Question: What type of tax is indicated in the document, personal property or real estate?
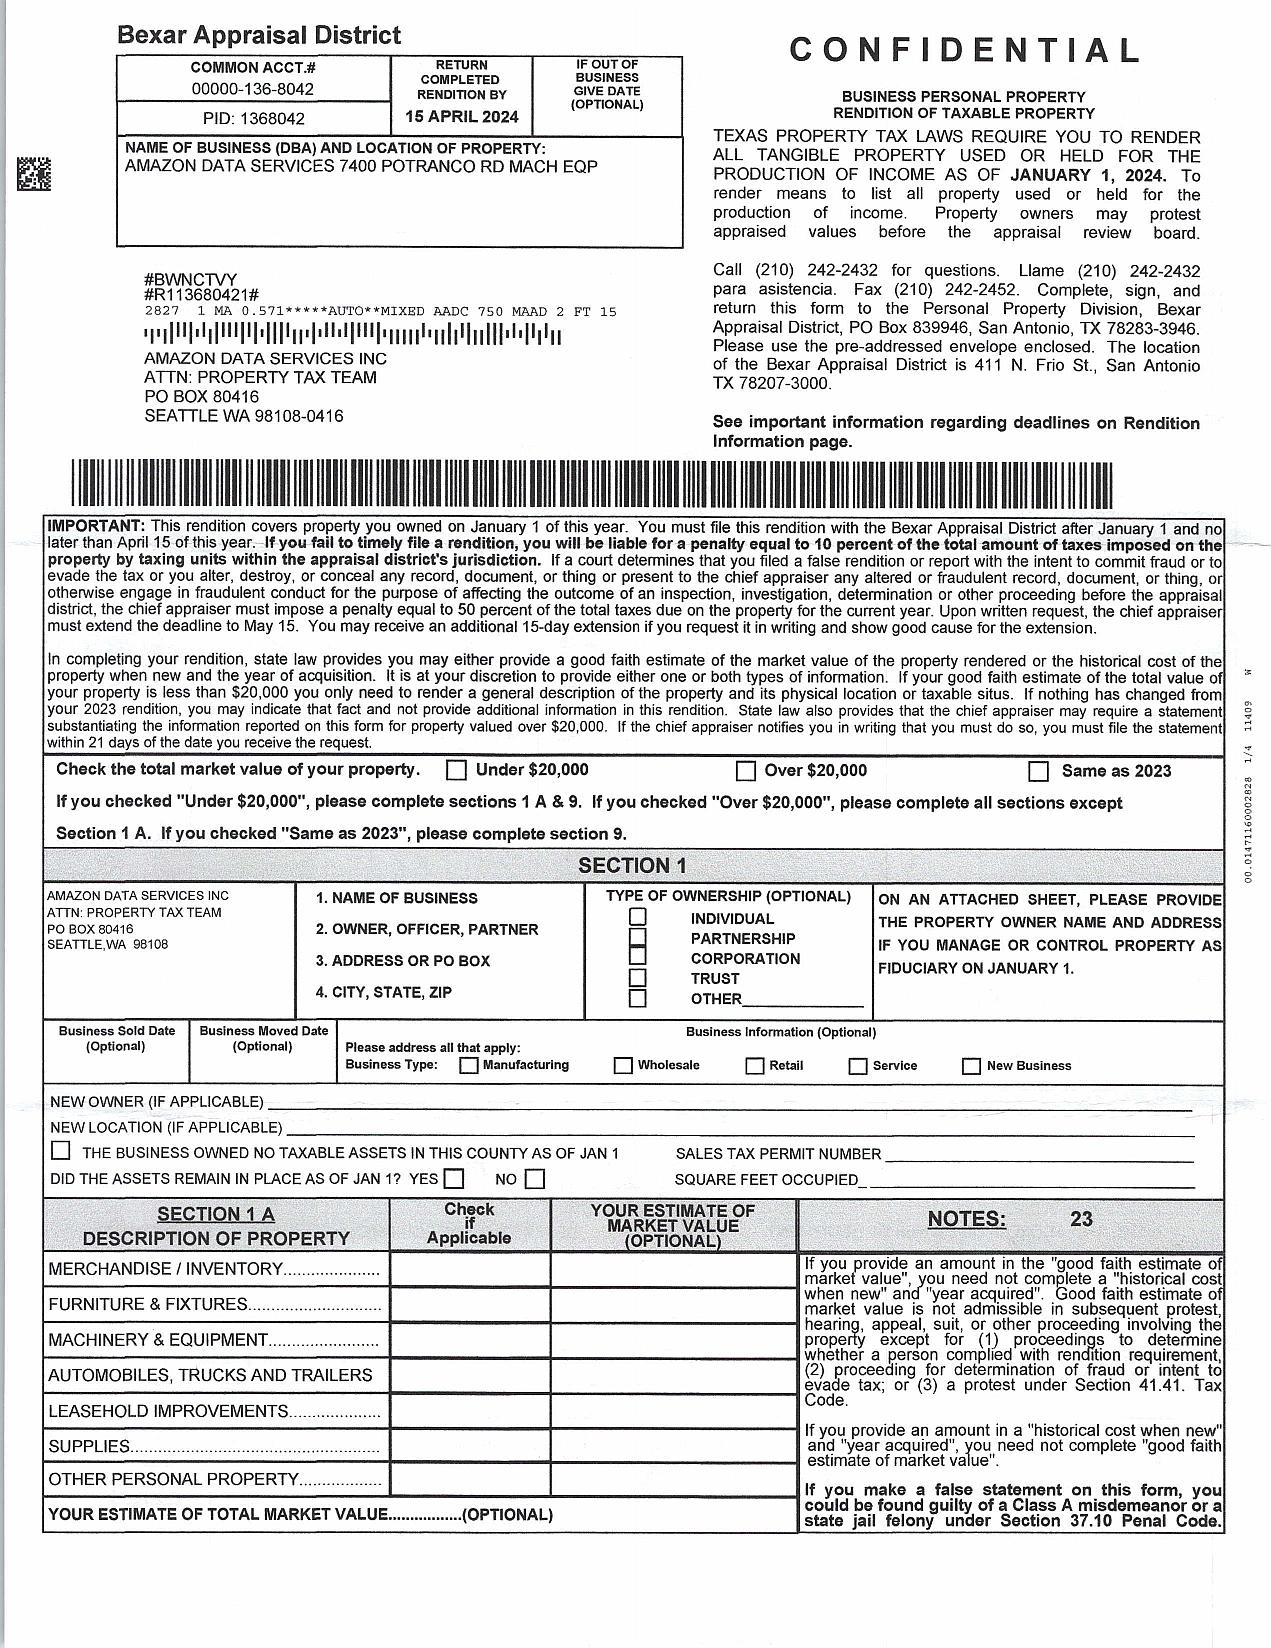
Answer: "BUSINESS PERSONAL PROPERTY"